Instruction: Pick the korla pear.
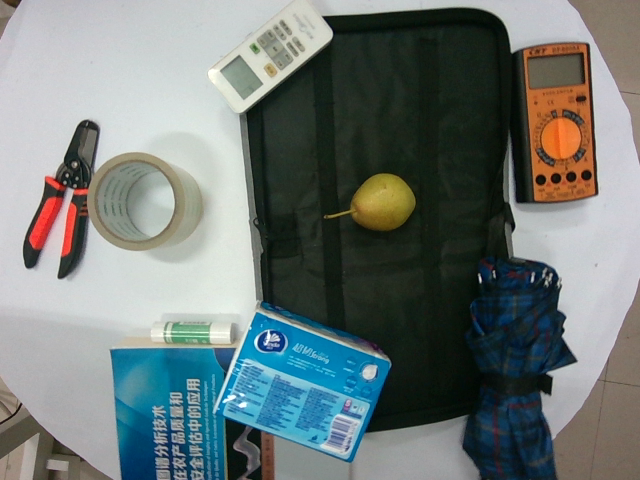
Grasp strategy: vertical